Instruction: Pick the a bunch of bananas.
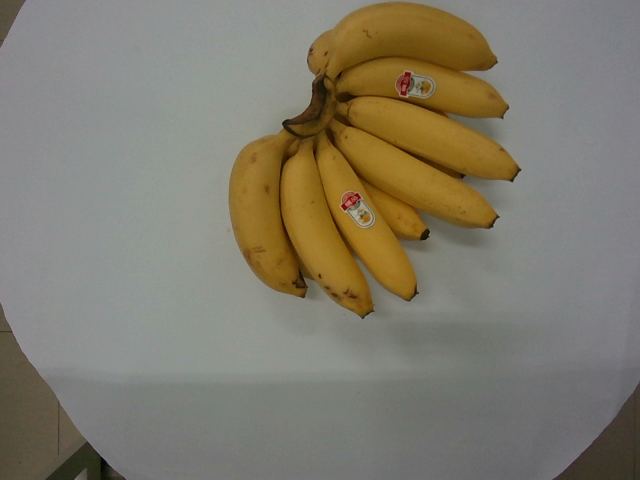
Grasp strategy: vertical